Question: How is the history relevant to the case?
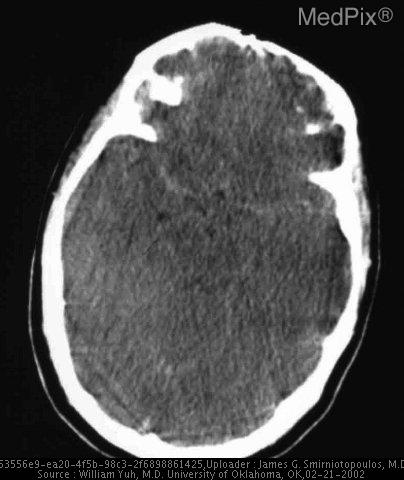
Answer: The patient's history of 18 y.o. young woman "found down" - unconscious for an unknown time and for unknown cause. is key in understanding the case.